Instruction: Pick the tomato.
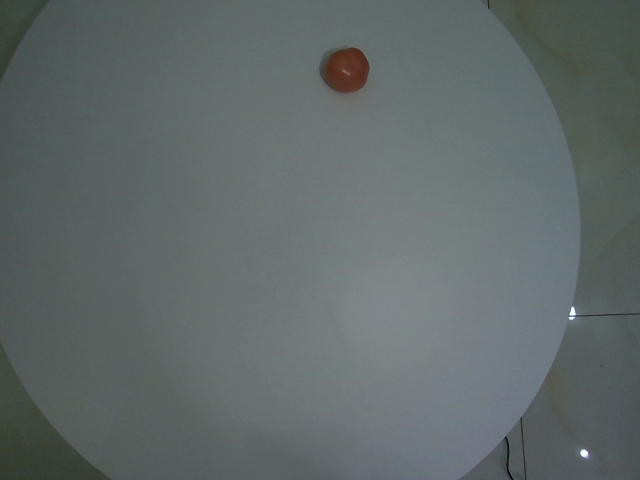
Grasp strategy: vertical